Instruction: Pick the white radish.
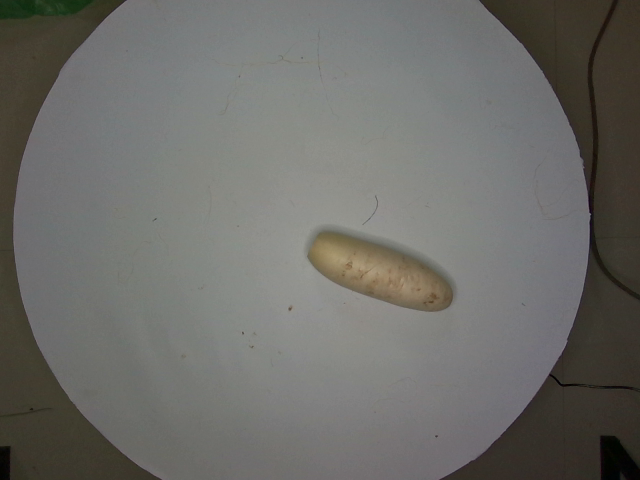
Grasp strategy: vertical